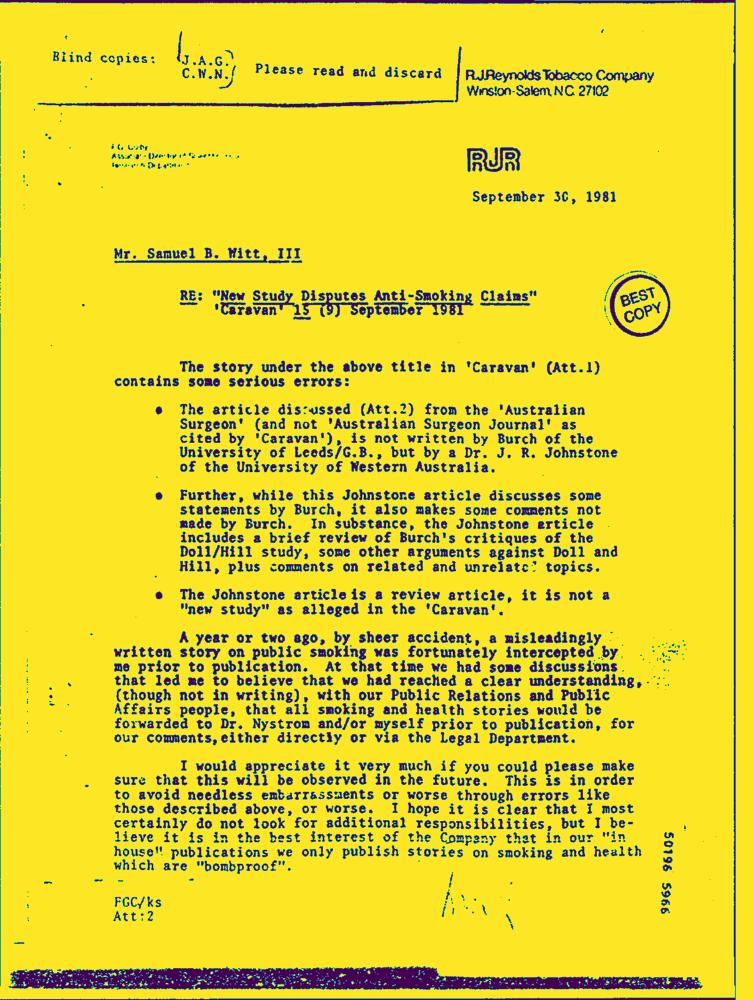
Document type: Letter-Doc